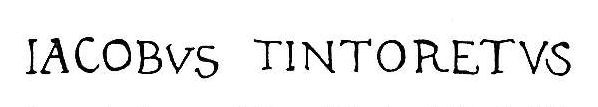
Signature of: jacopo tintoretto